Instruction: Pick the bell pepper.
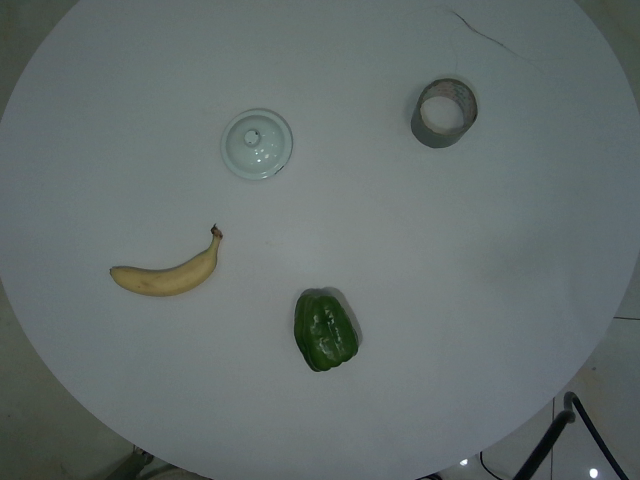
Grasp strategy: vertical